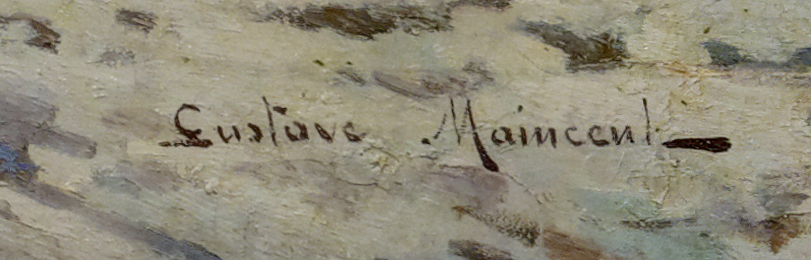
Signature of: gustave maincent